Question: What is the main concern?
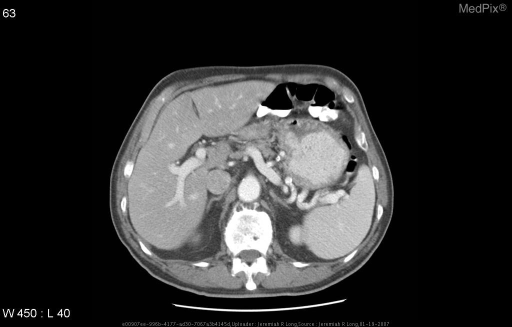
Answer: The findings suggest Axial CT images through the lower thorax and upper abdomen following the administration of oral and IV contrast material demonstrate a segment of significant circumferential wall thickening and lumenal narrowing involving the distal third of the esophagus and the proximal aspect of the stomach. There is associated lymphadenopathy.

PET/CT fusion images in axial, sagital and coronal planes deomstrate focal increased FDG-18 metabolism in the region of wall thickening identified on the CT scan with a maximum SUV of 11.6.. Axial CT images through the lower thorax and upper abdomen following the administration of oral and IV contrast material demonstrate a segment of significant circumferential wall thickening and lumenal narrowing involving the distal third of the esophagus and the proximal aspect of the stomach.. The patient might have a history of 79 year old male presents with dysphagia..